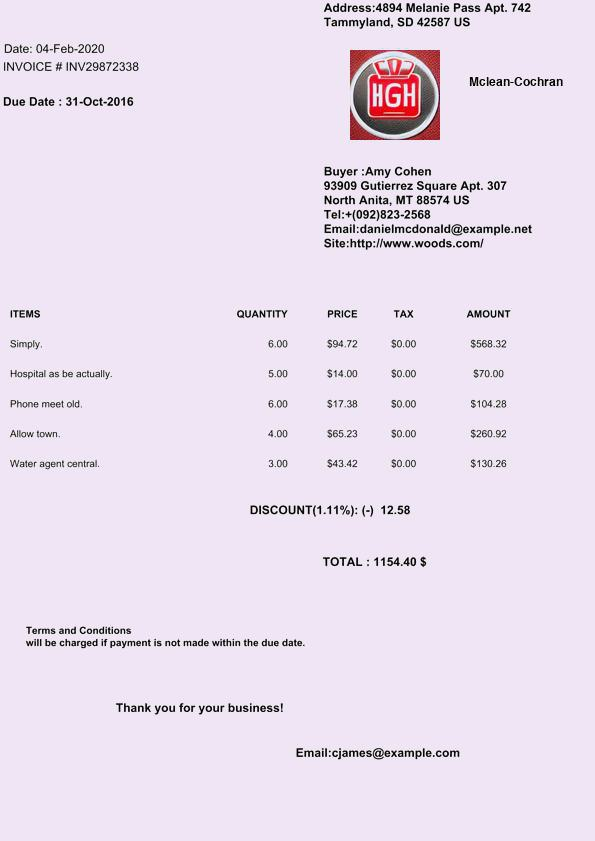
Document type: Invoice